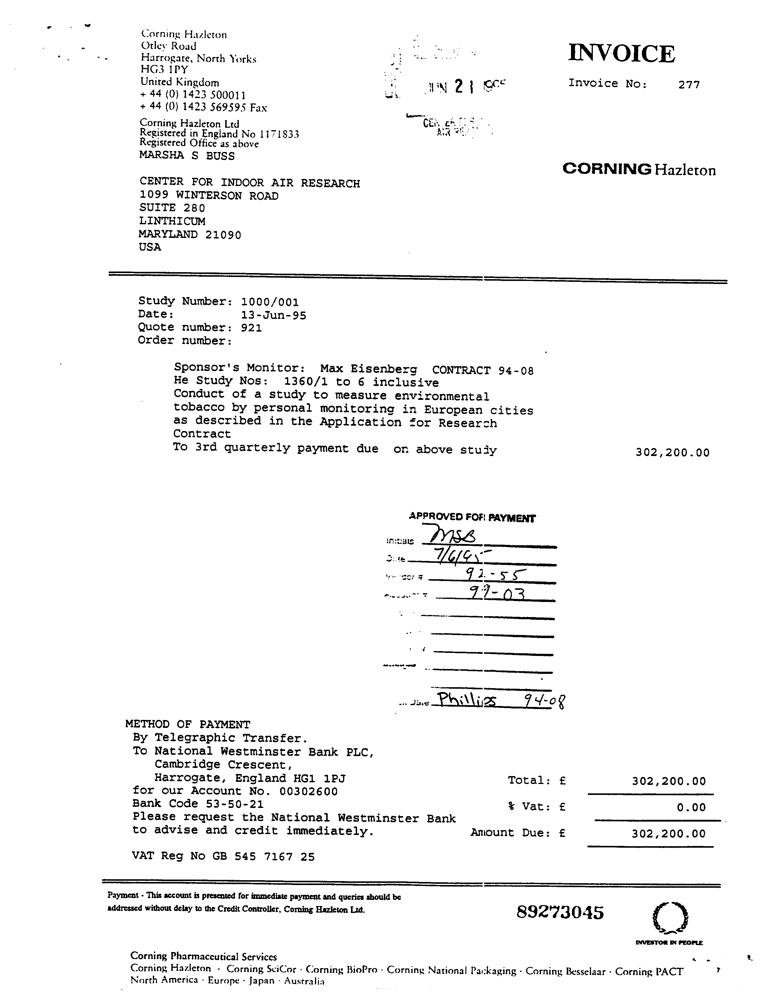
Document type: Invoice